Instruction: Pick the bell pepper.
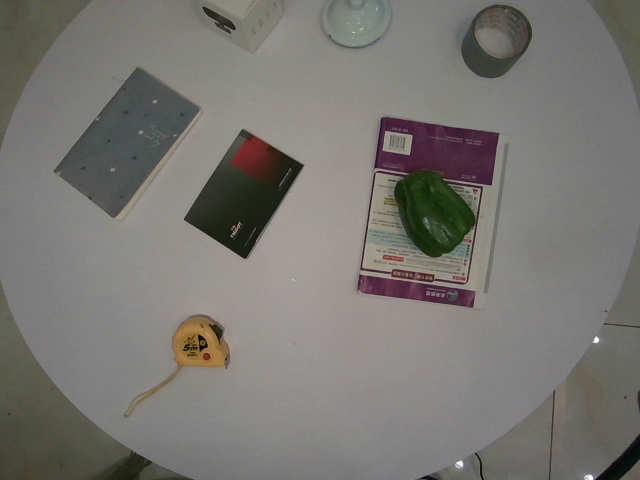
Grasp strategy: vertical